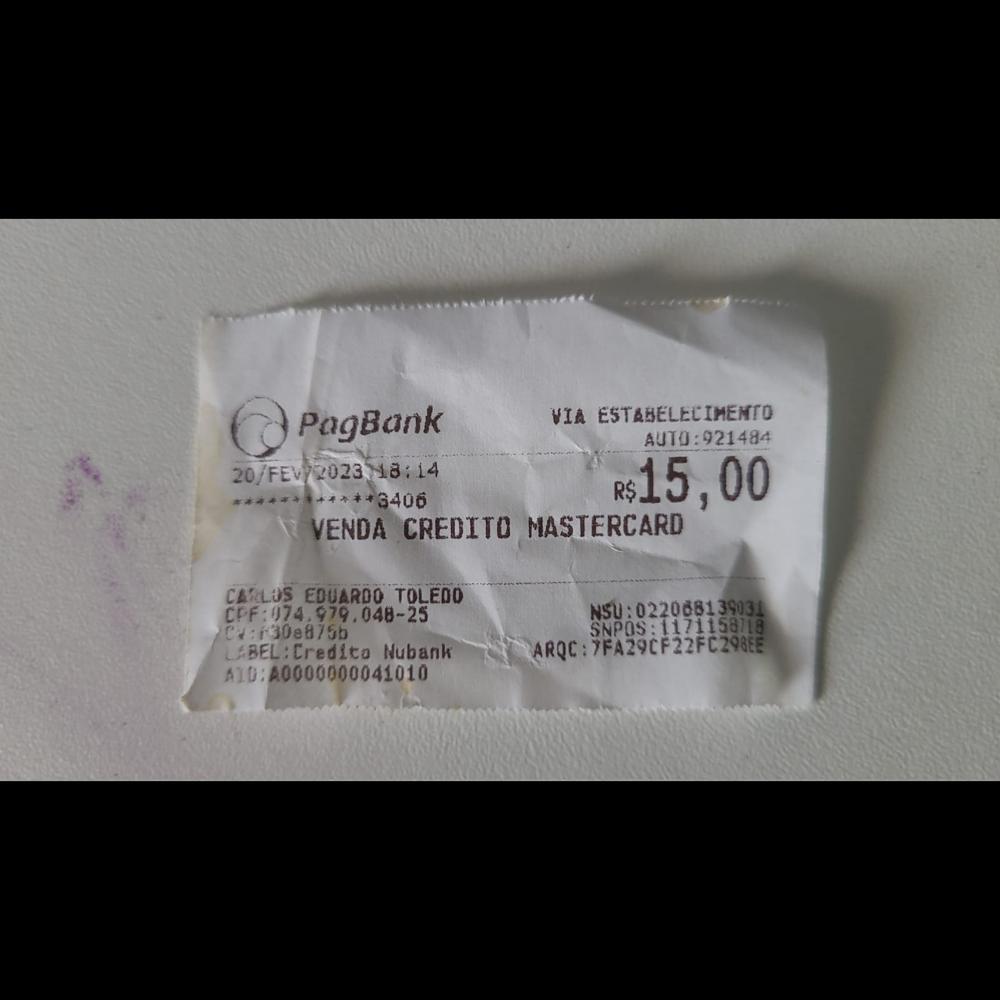
PagBank VIA ESTABELECIMEHTO AUT9:921484 R15,00 20/FEX7802398:14 **6406 VENDA CREDITO MASTERCARD CARLOS EDUARDO TOLEDO CFF:974.979.048-25 Ce:F30e875b LABEL:Credito Nubank A10:8000000041010 NSU:02206613131 SNPOS:117115818 ARQC:7FA29EF22FCANEE